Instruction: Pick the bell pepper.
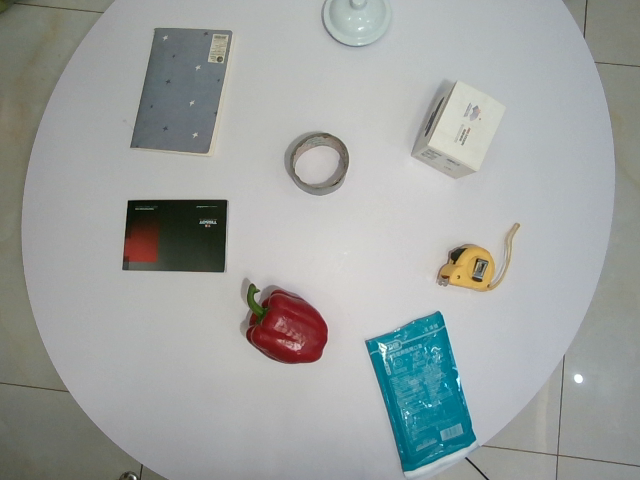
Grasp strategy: vertical